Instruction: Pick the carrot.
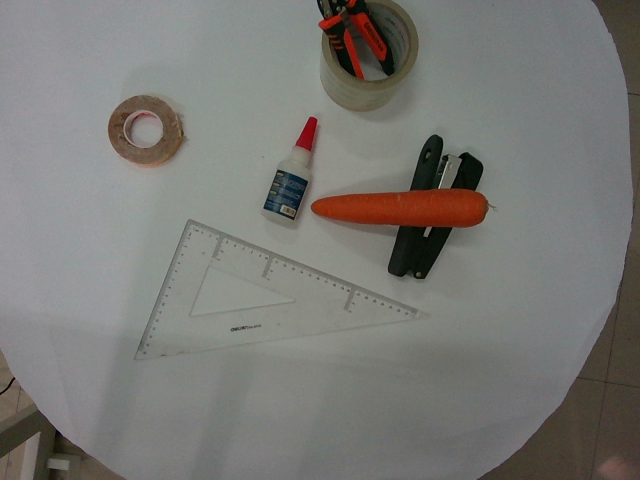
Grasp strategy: vertical